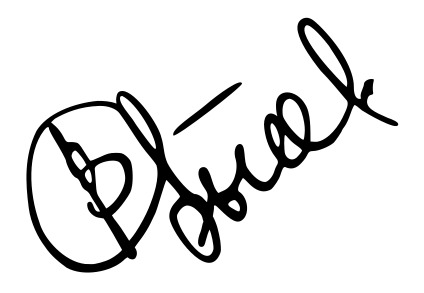
Signature of: vyacheslav bykov